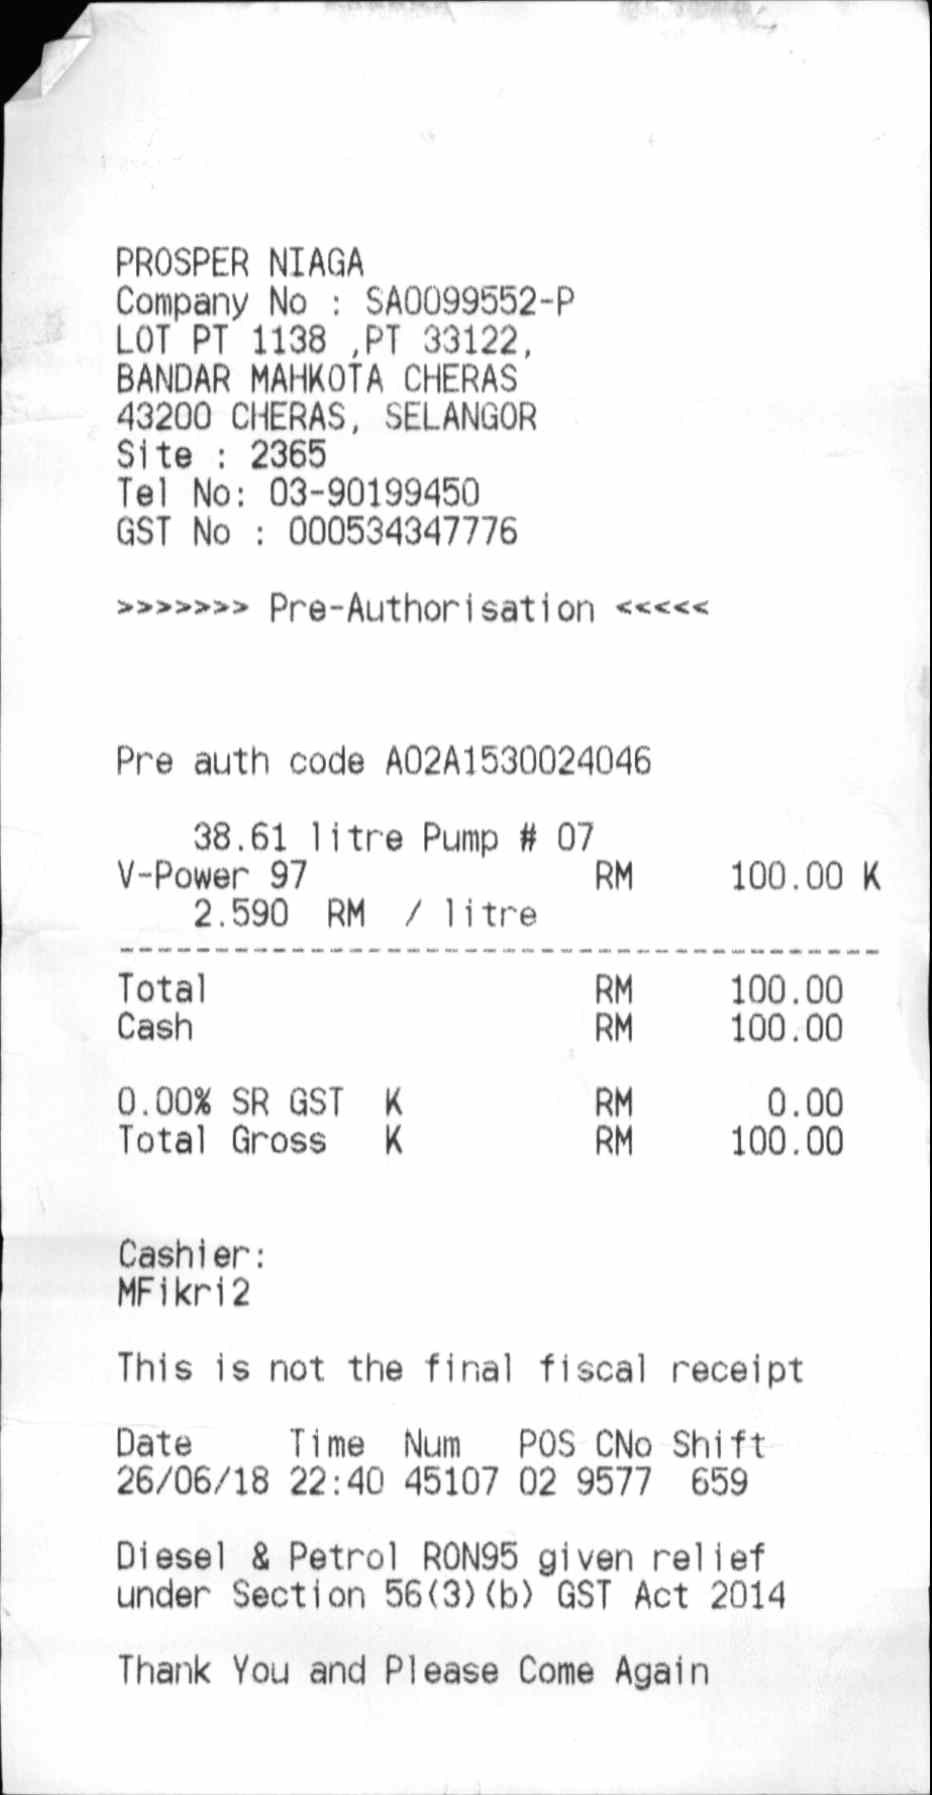
PROSPER NIAGA
COMPANY NO : SA0099552-P
LOT PT 1138 ,PT 33122,
BANDAR MAHKOTA CHERAS
43200 CHERAS, SELANGOR
SITE : 2365
TEL NO: 03-90199450
GST NO : 000534347776
PRE-AUTHORISATION
PRE AUTH CODE A02A1530024046
38.61 LITRE PUMP # 07
V-POWER 97
RM
100.00 K
2.590
RM
/ LITRE
TOTAL
RM
100.00
CASH
RM
100.00
0.00% SR GST
K
RM
0.00
TOTAL GROSS
K
RM
100.00
CASHIER:
MFIKRI2
THIS IS NOT THE FINAL FISCAL RECEIPT
DATE
TIME
NUM
POS CNO SHIFT
26/06/18 22:40 45107 02 9577
659
DIESEL & PETROL RON95 GIVEN RELIEF
UNDER SECTION 56(3)(B) GST ACT 2014
THANK YOU AND PLEASE COME AGAIN